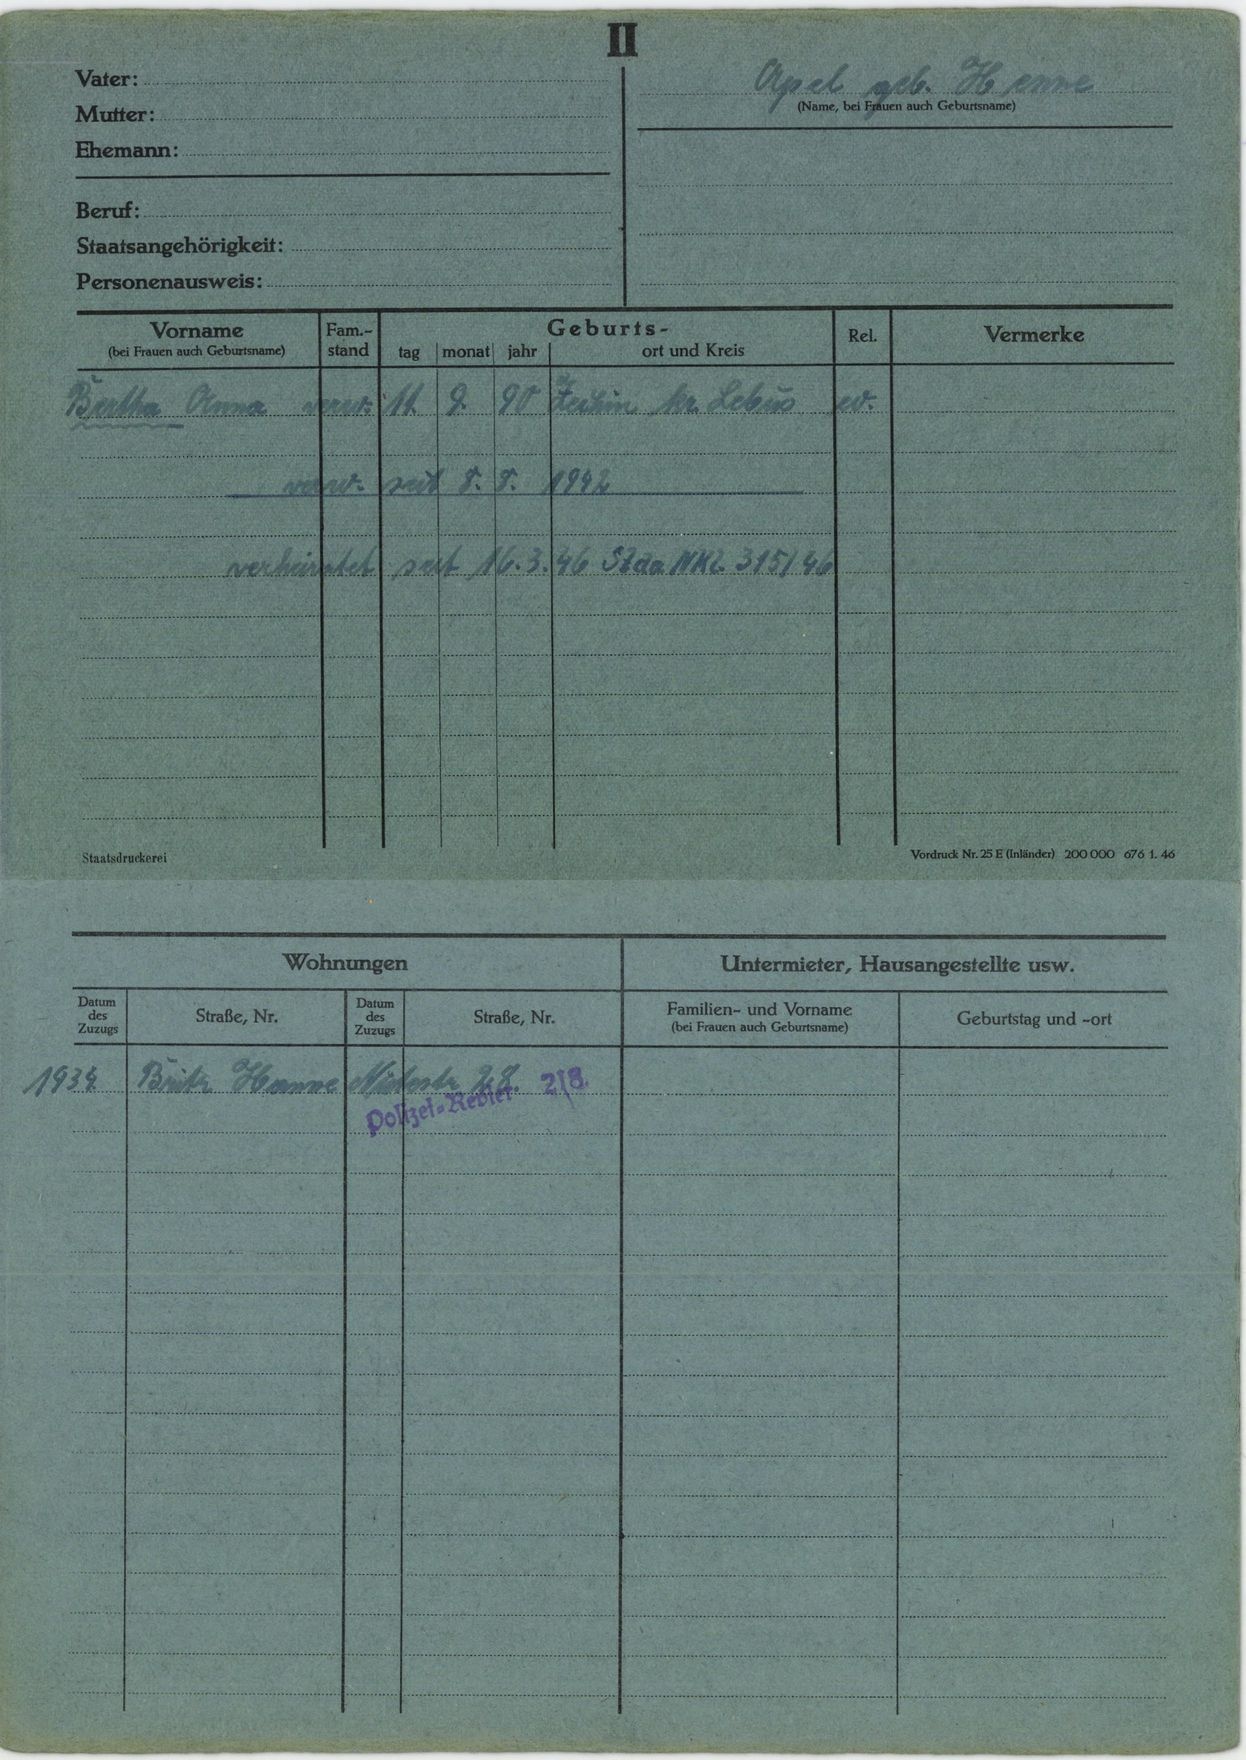
Apel geb. Henne